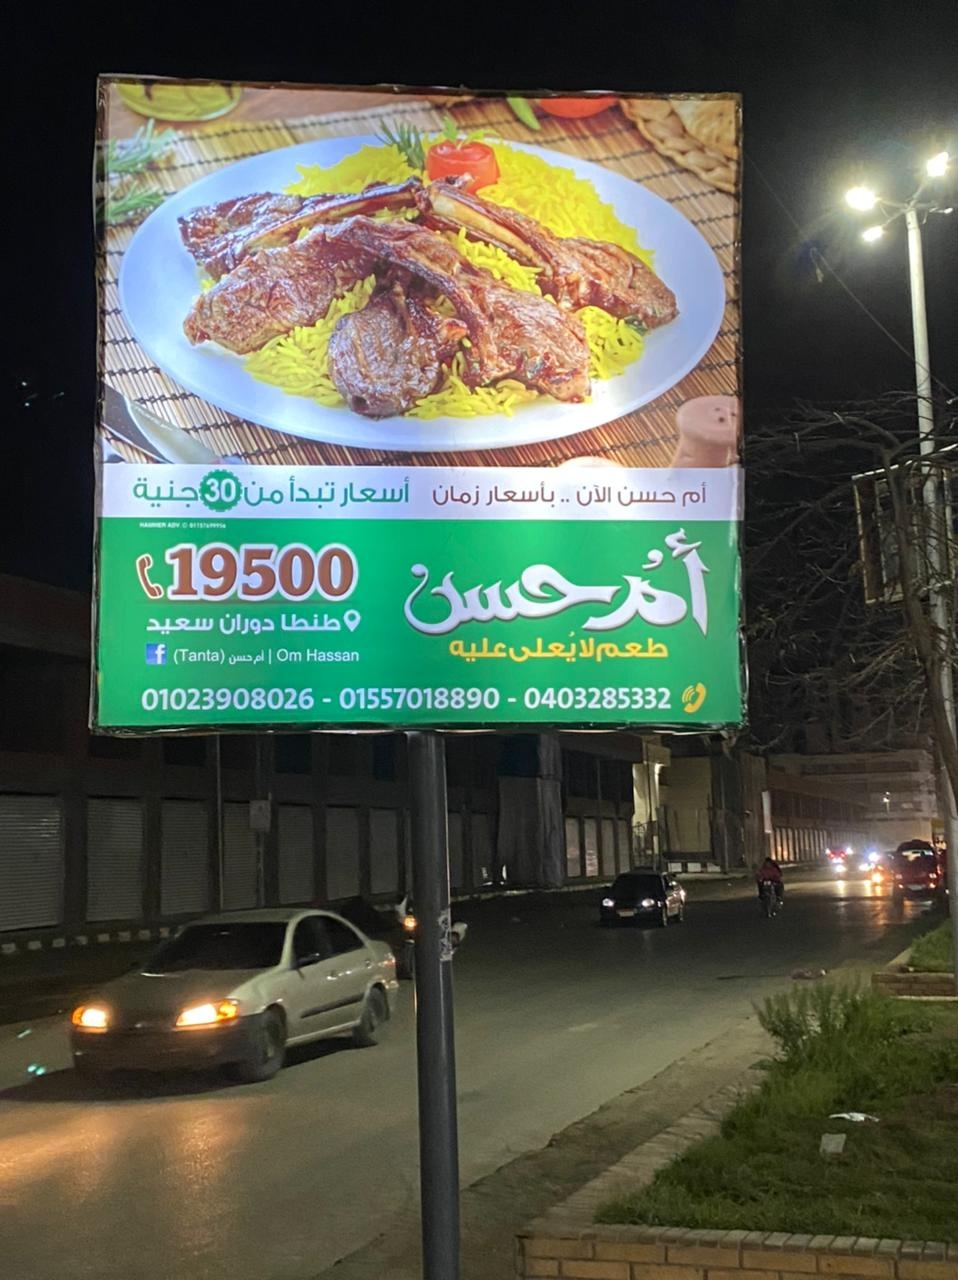
Text in image: أسعار جنية تبدأ أم حسن الآن زمان من بأسعار أم حسن طنطا دوران سعيد عليه طعم لايعلى ام حسن 30 19500 f (Tanta) Om Hassan 01023908026 01557018890 0403285332